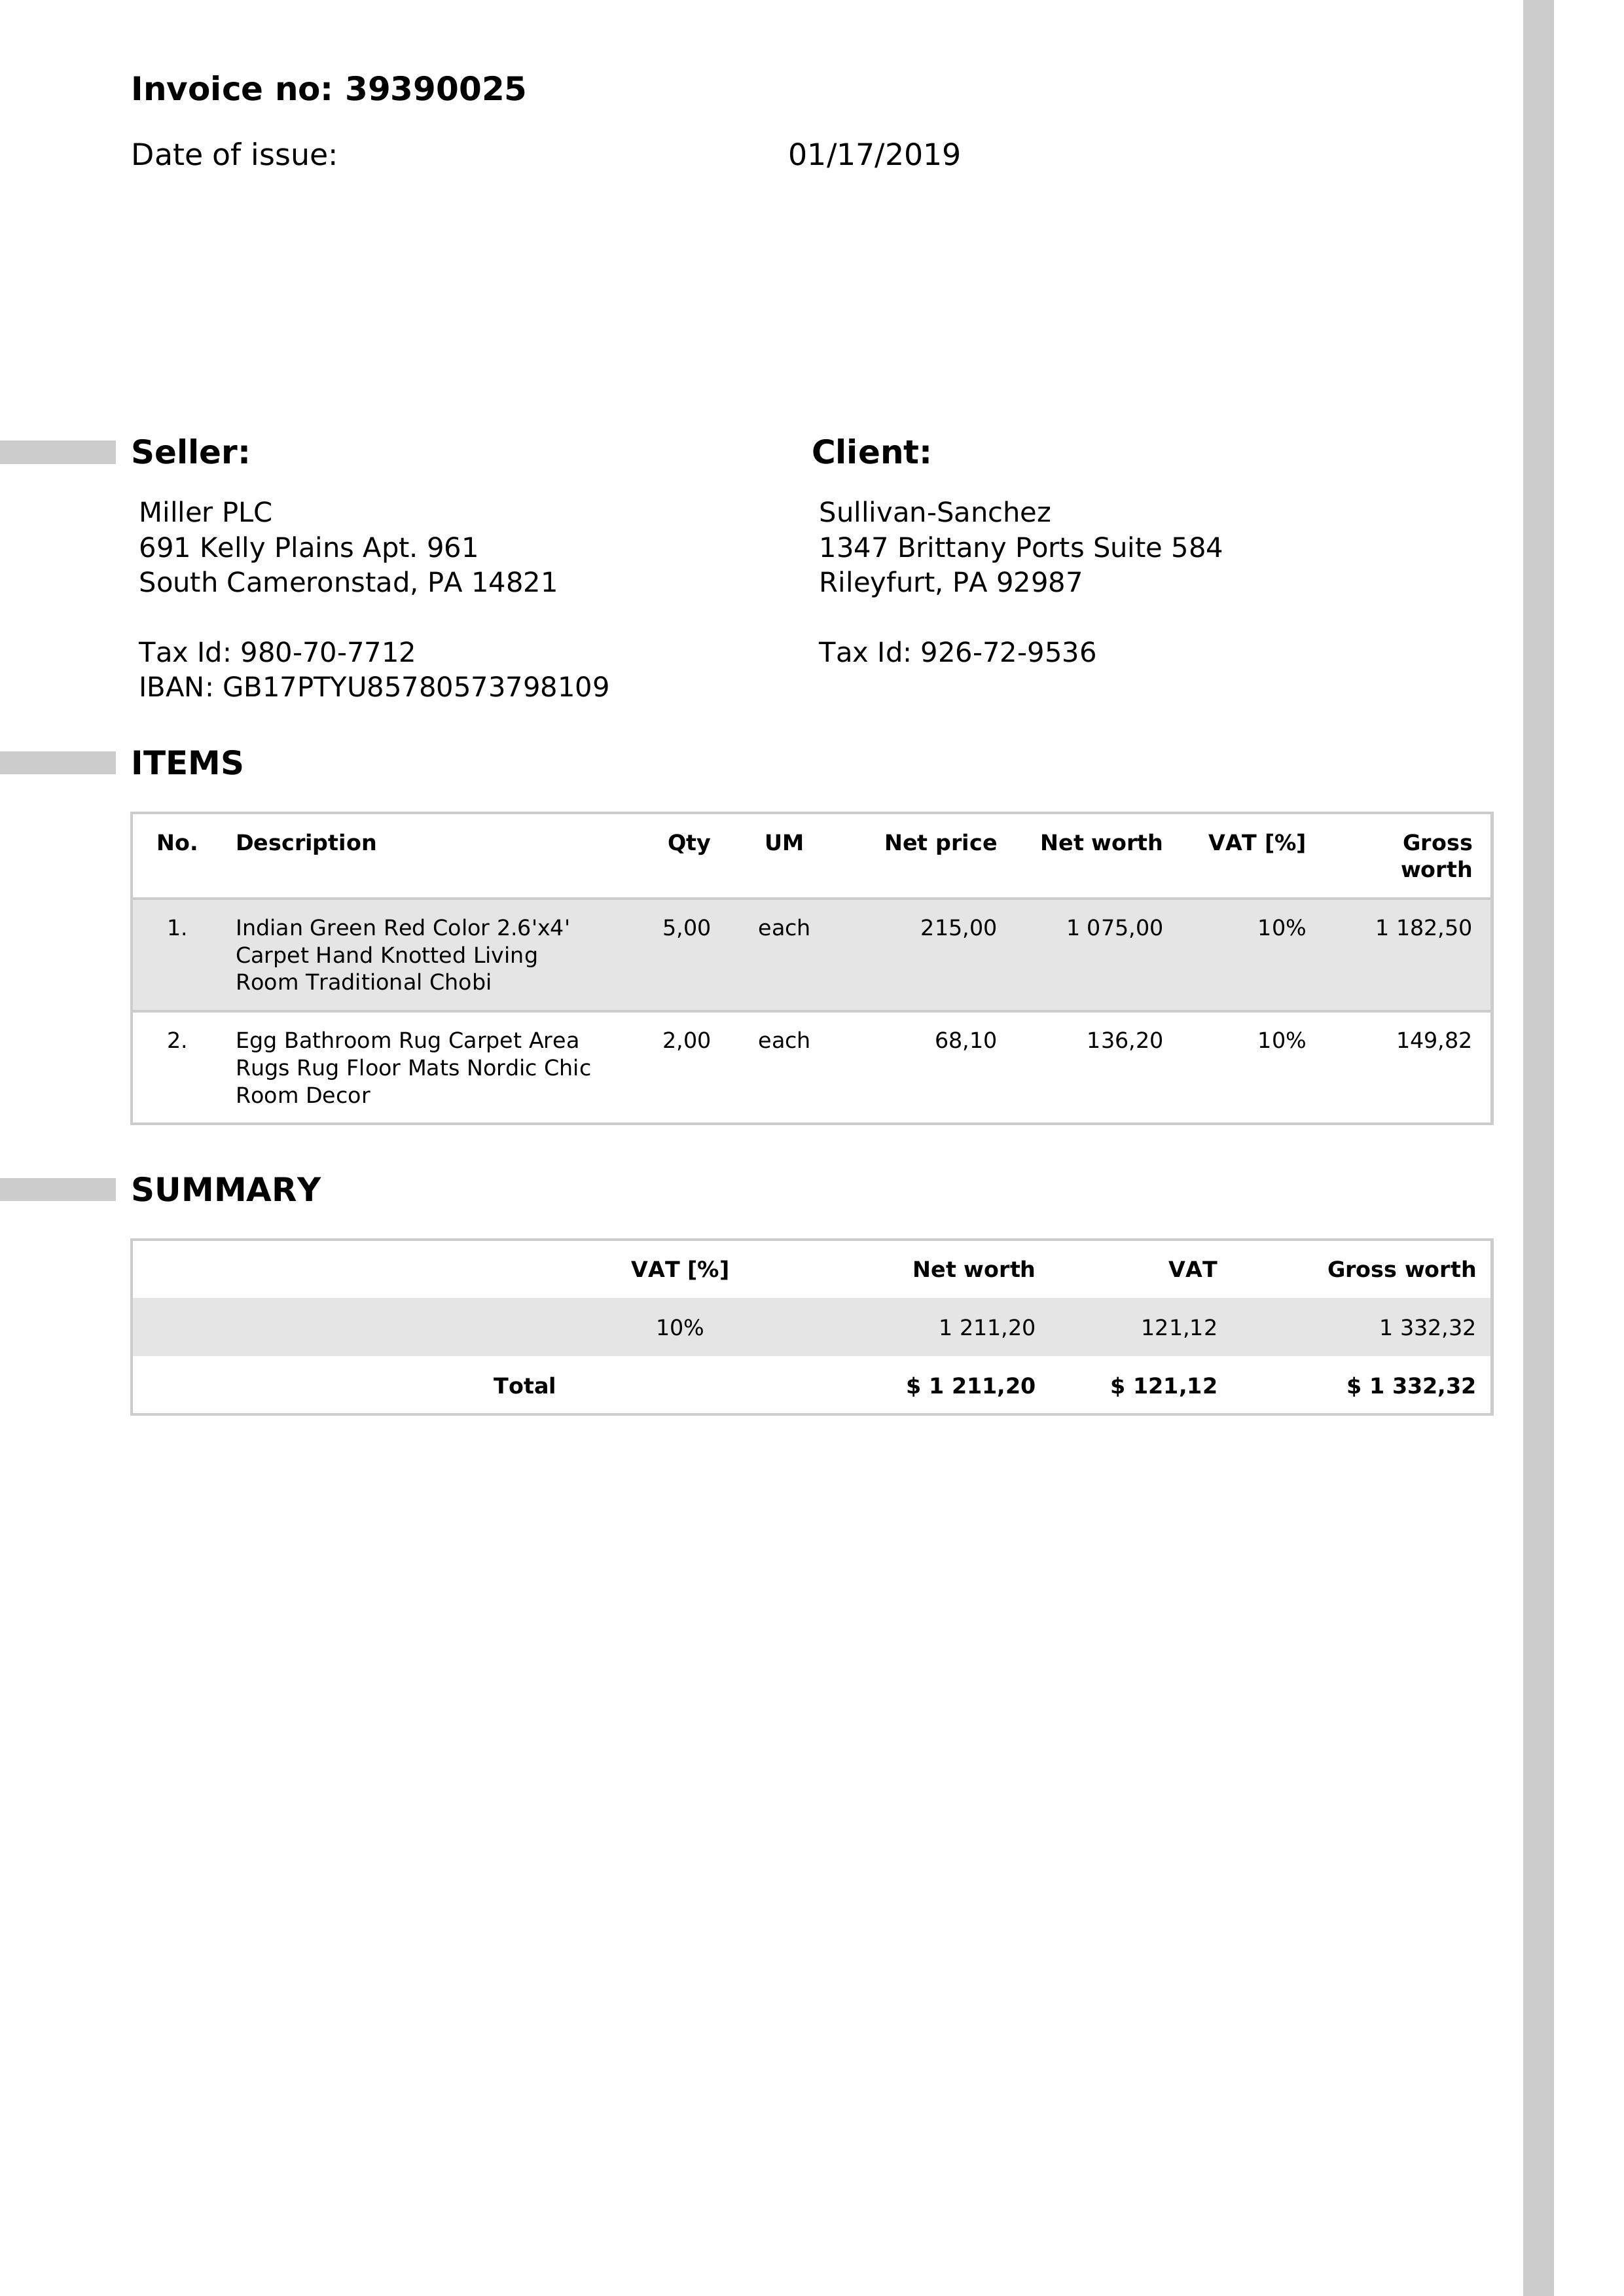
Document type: Invoice